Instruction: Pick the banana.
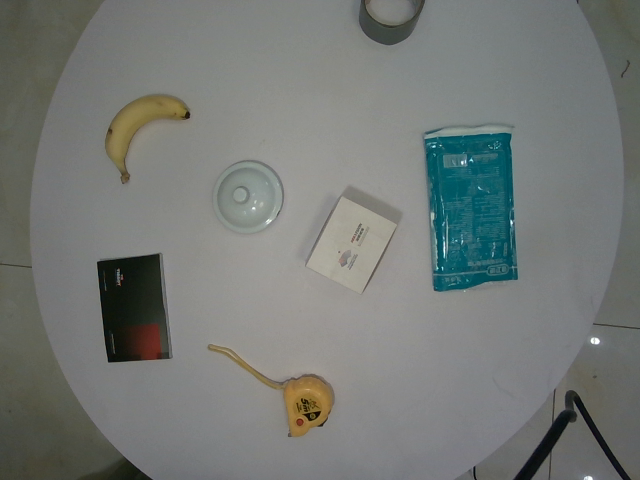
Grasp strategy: vertical